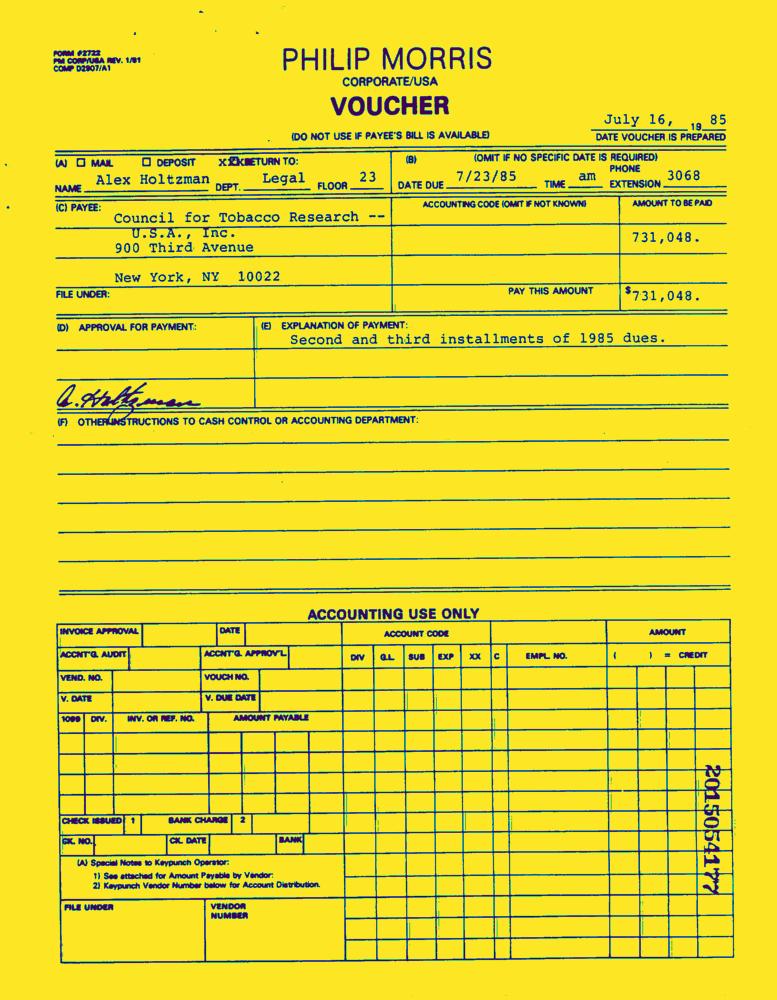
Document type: Invoice-Doc